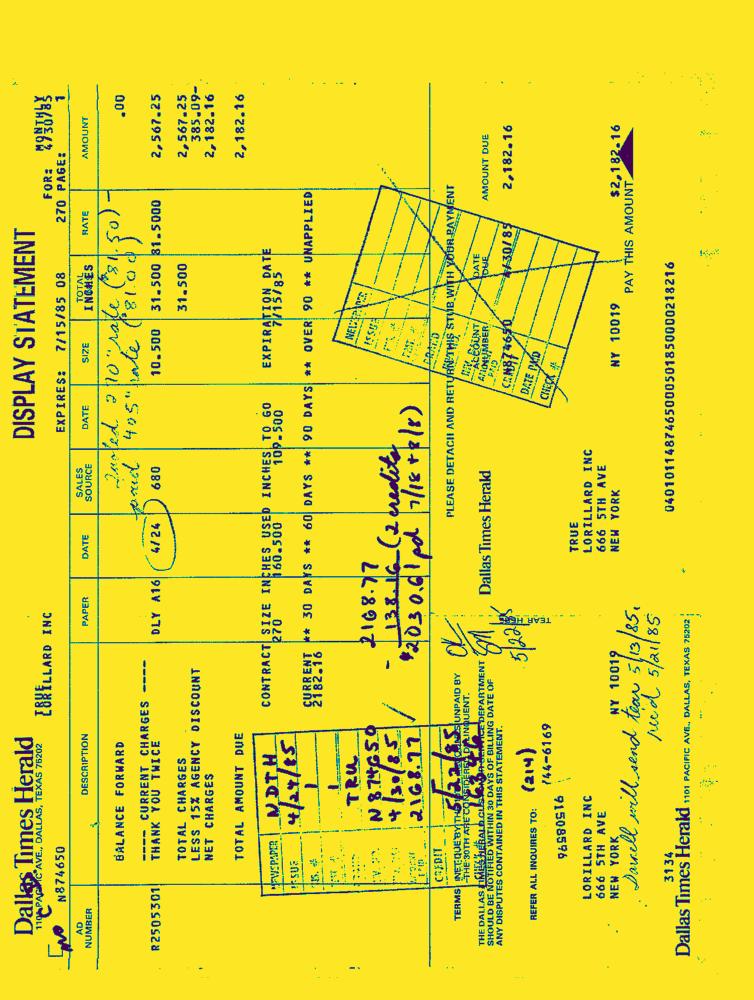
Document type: Invoice-Doc